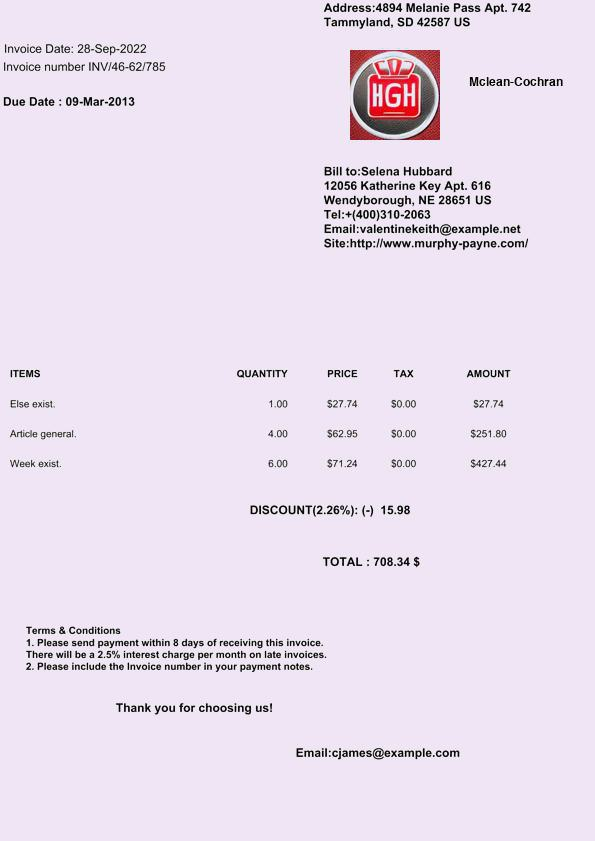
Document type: Invoice